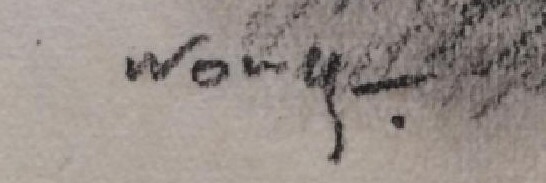
Signature of: jiří wowk